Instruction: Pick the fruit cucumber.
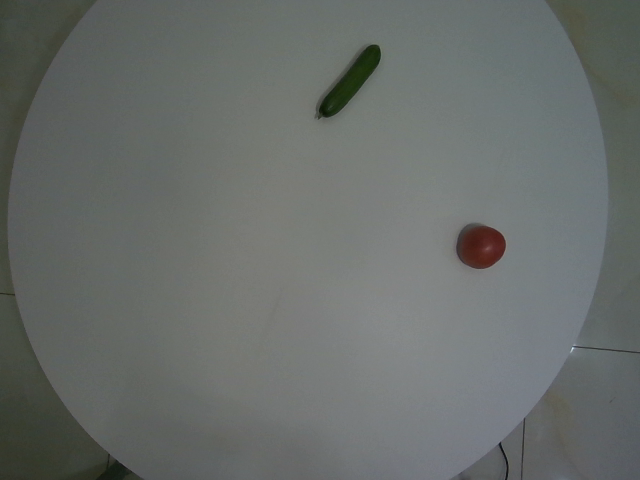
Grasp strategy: vertical